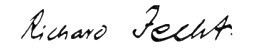
Signature of: richard jecht